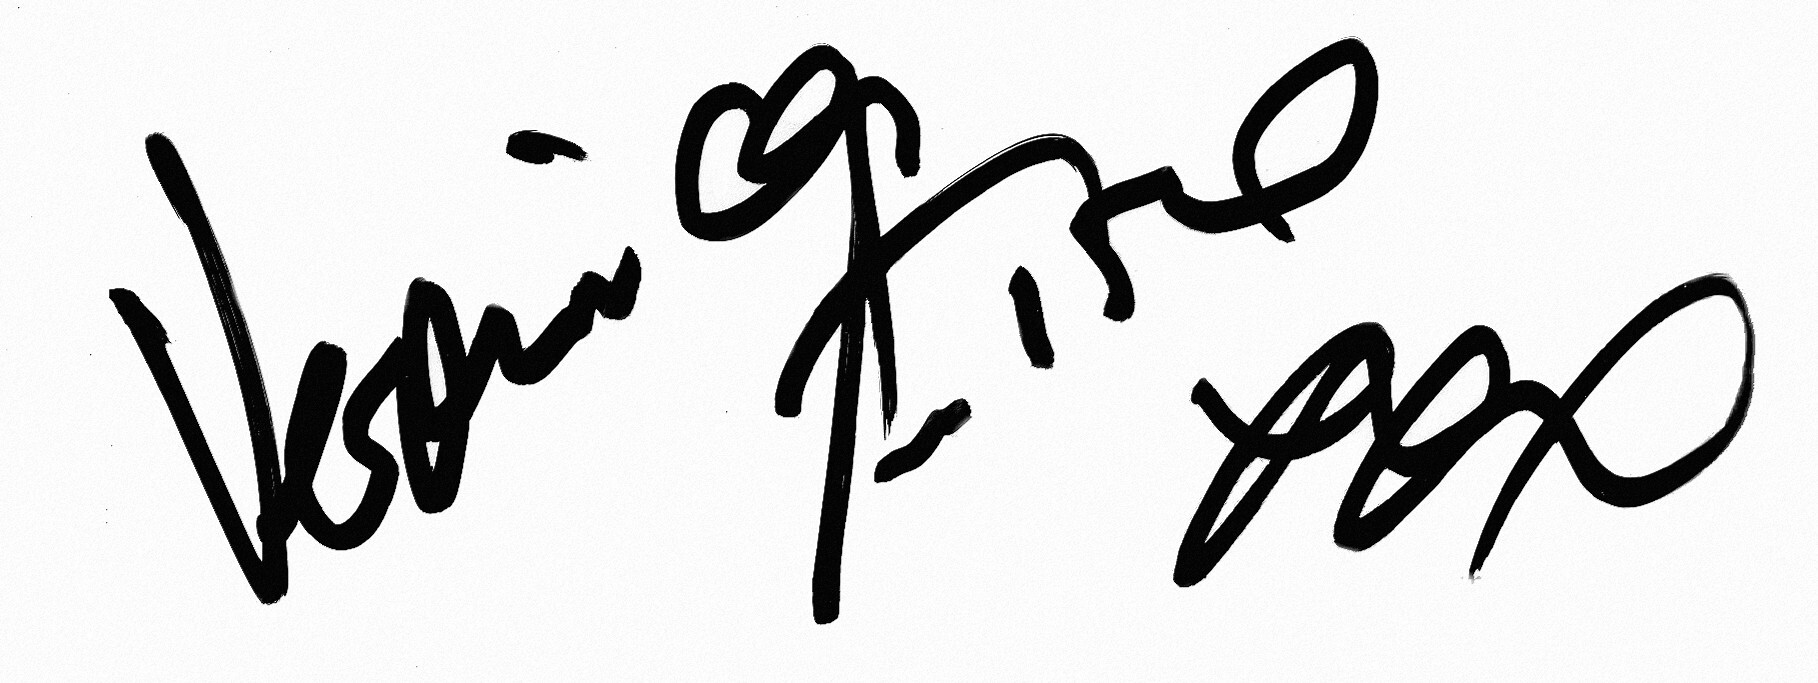
Signature of: veronica antico